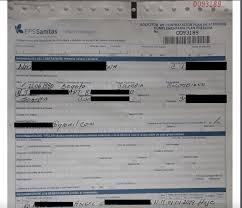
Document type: Invoice